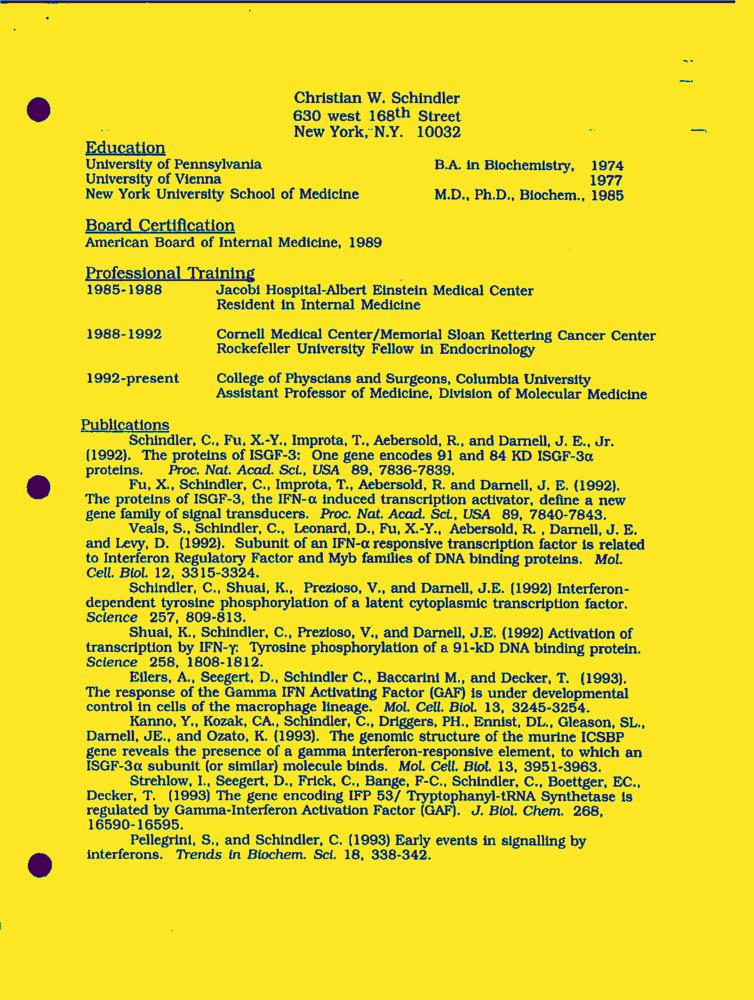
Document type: Resume-Doc